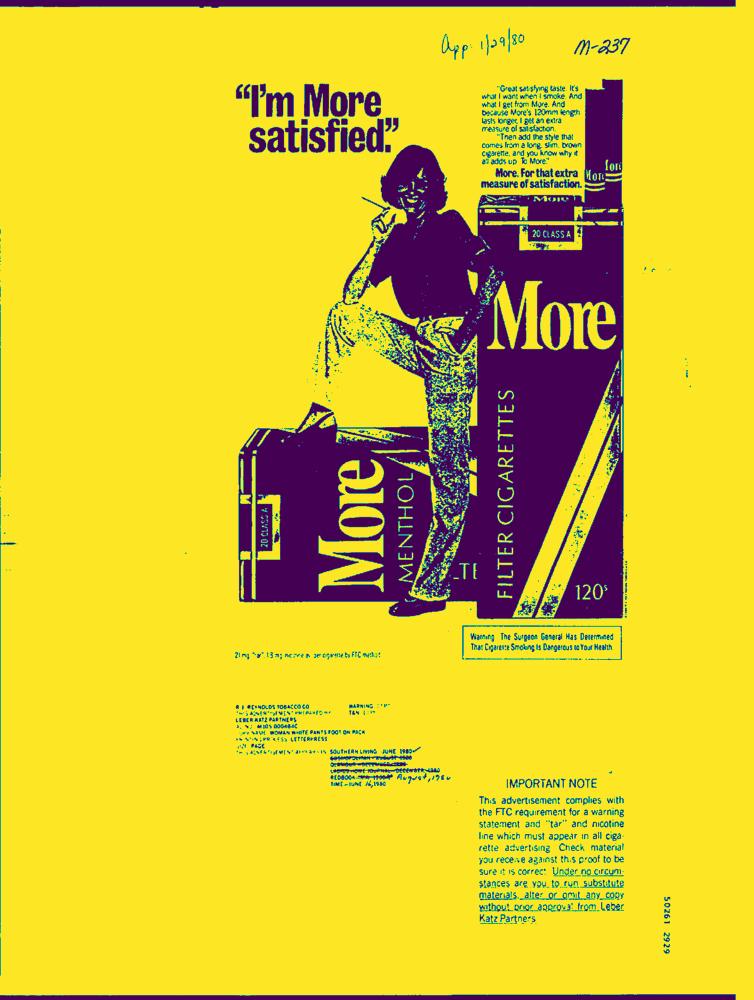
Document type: AD